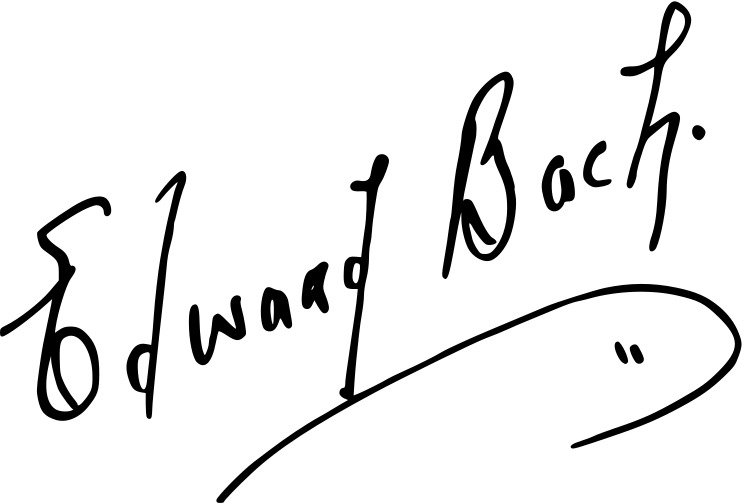
Signature of: edward bach